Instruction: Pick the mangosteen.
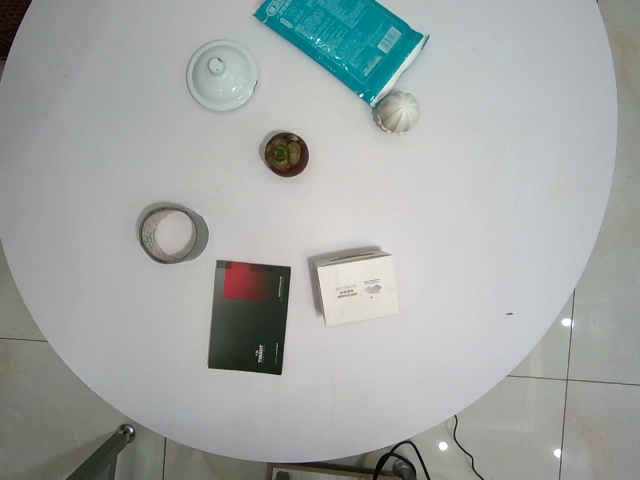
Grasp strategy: vertical